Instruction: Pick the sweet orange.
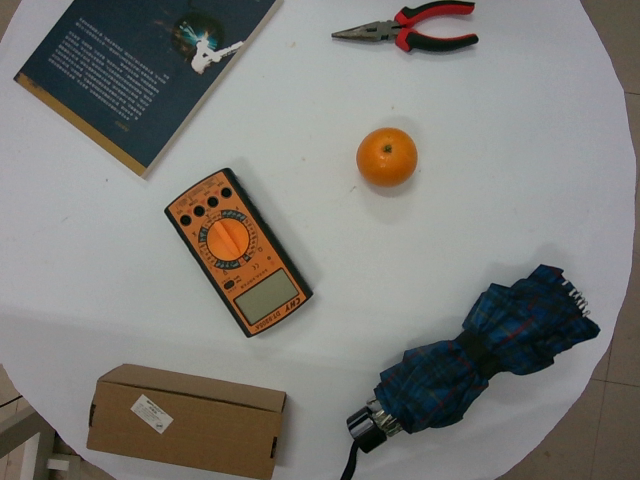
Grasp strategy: vertical